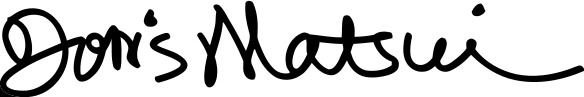
Signature of: doris matsui